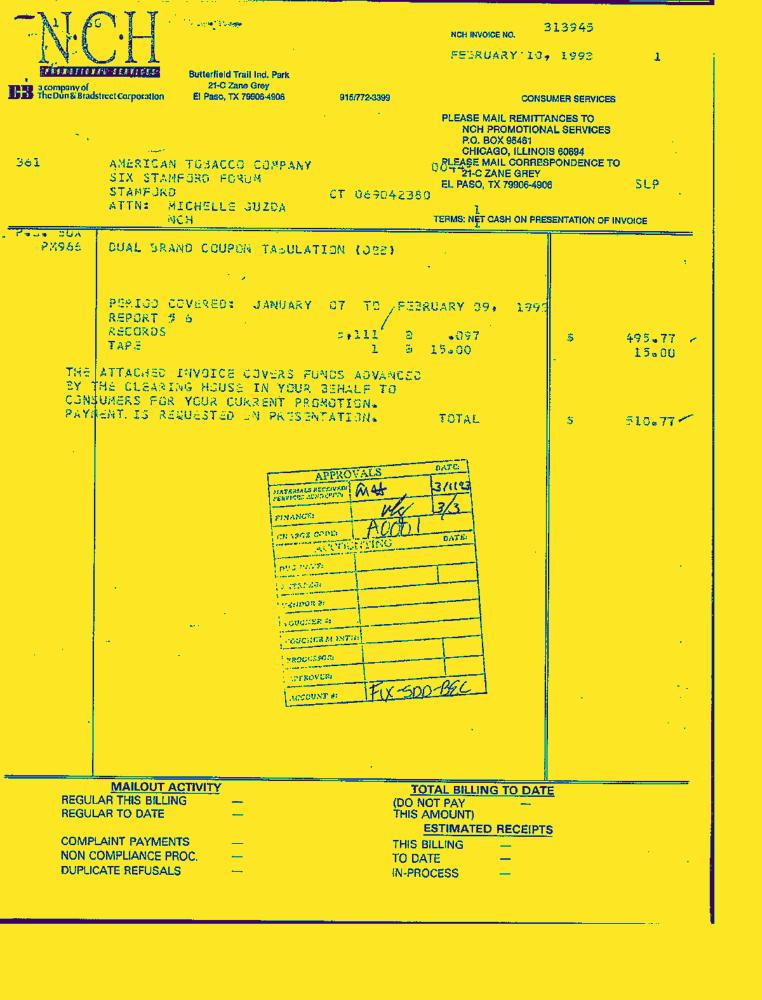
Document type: Invoice-Doc